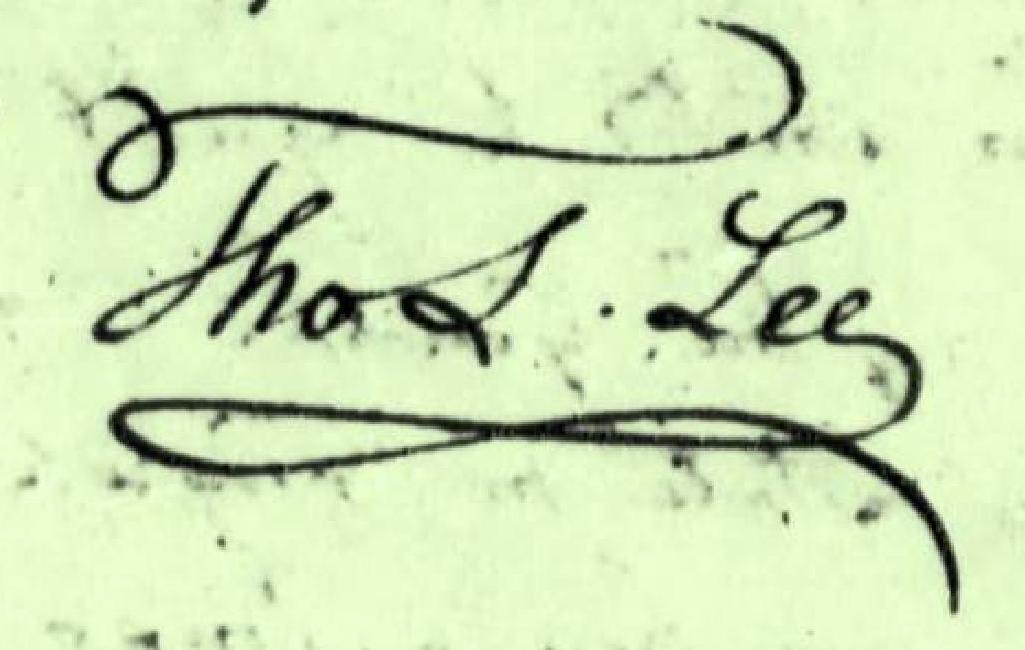
Signature of: thomas sim lee